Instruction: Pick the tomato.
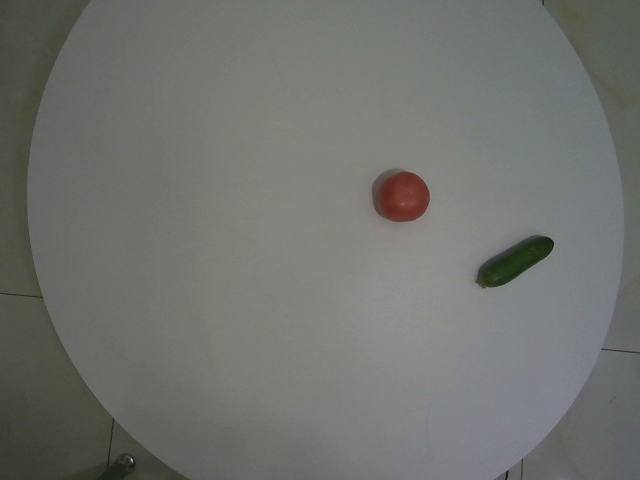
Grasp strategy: vertical